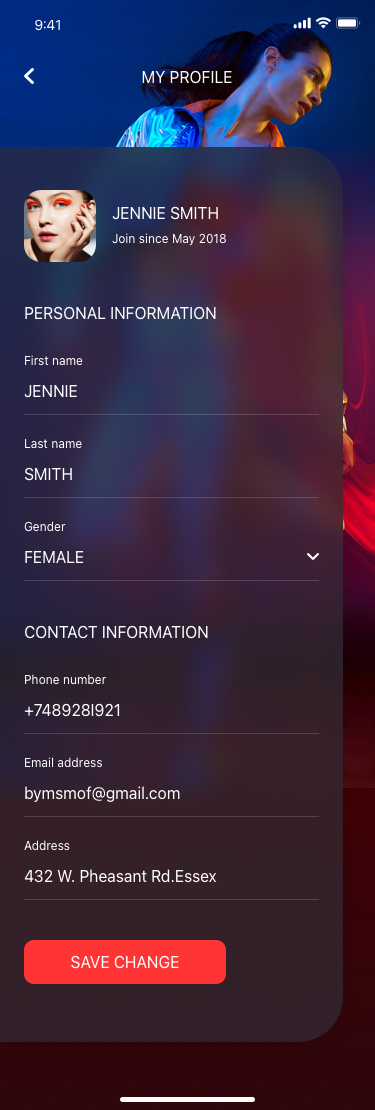
Text in this UI design:
Join since May 2018
First name
JENNIE
Phone number
+748928I921
Email address
bymsmof@gmail.com
Address
432 W. Pheasant Rd.Essex
Last name
SMITH
Gender
FEMALE
JENNIE SMITH
PERSONAL INFORMATION
CONTACT INFORMATION
SAVE CHANGE
MY PROFILE